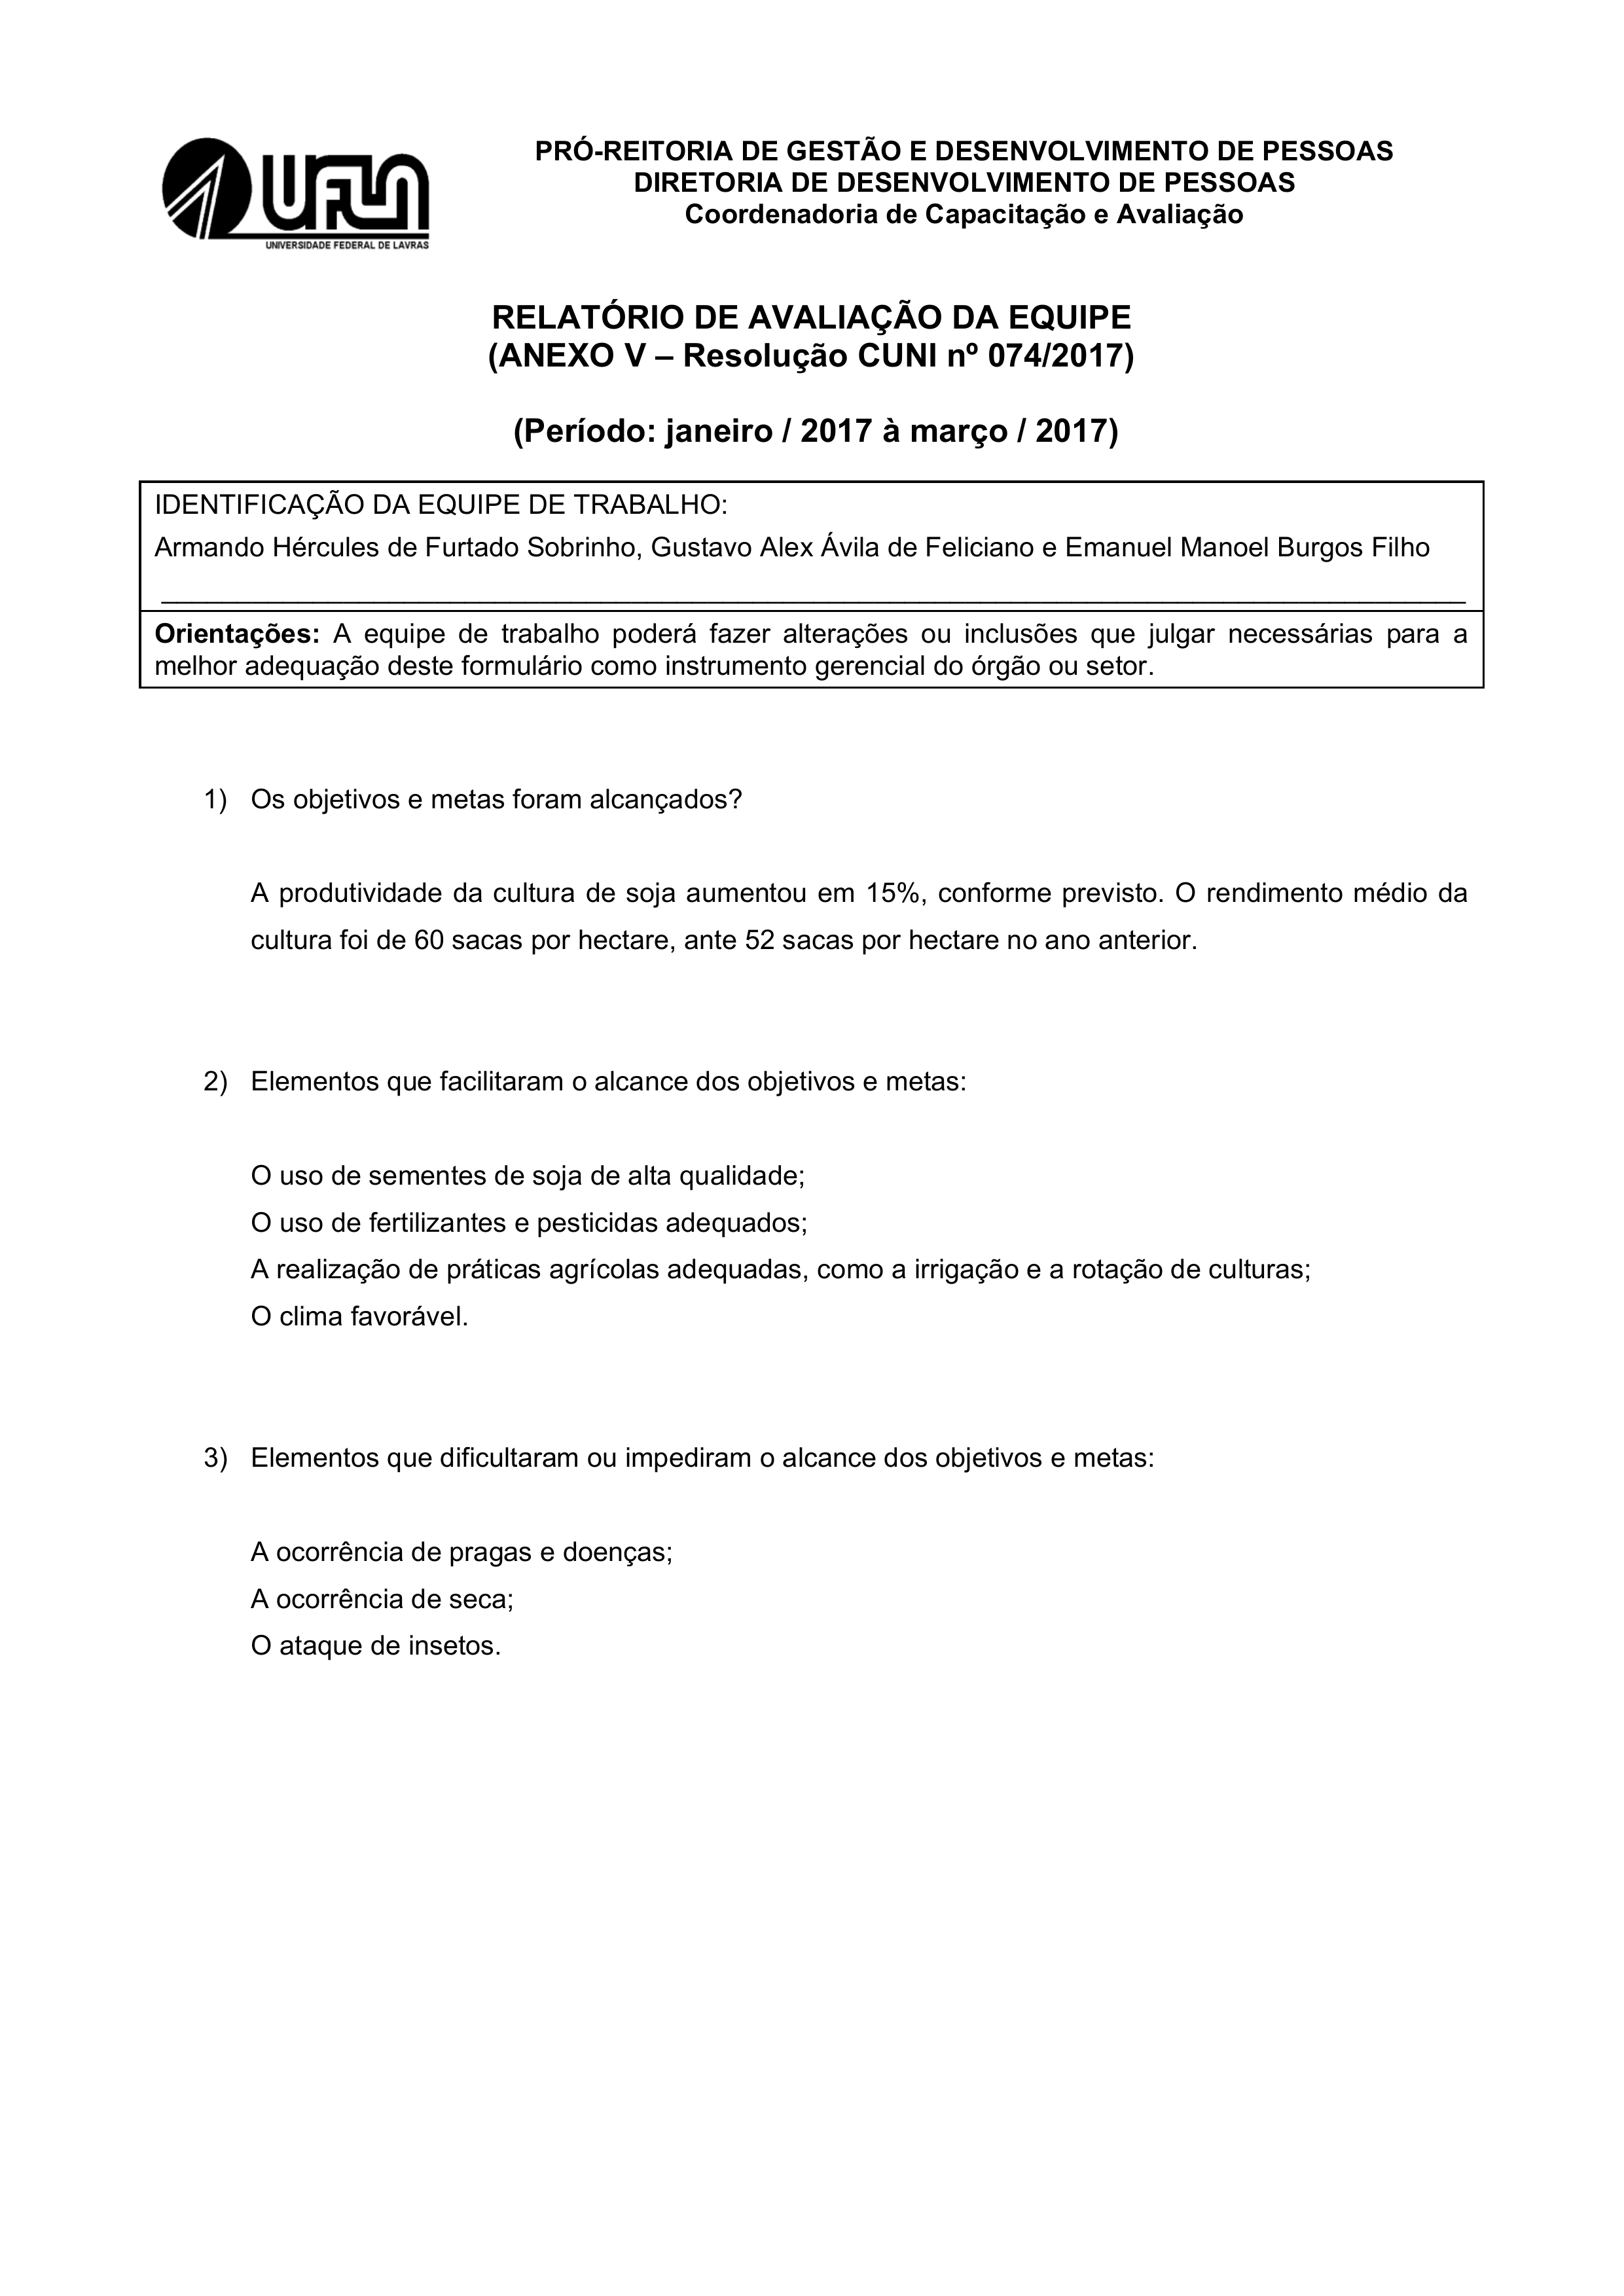
PRÓ-REITORIA DE GESTÃO E DESENVOLVIMENTO DE PESSOAS
UFLA
DIRETORIA DE DESENVOLVIMENTO DE PESSOAS
Coordenadoria de Capacitação e Avaliação
UNVERSIDADE FEDERAL DE LAVRAS
RELATÓRIO DE AVALIAÇÃO DA EQUIPE
(ANEXO V — Resolução CUNI nº 074/2017)
(
Período:
janeiro / 2017 à março / 2017
)
IDENTIFICAÇÃO DA EQUIPE DE TRABALHO:
Gustavo Alex Ávila de Feliciano
Armando Hércules de Furtado Sobrinho,
Emanuel Manoel Burgos Filho
e
Orientações: A equipe de trabalho podera fazer alterações ou inclusões que julgar necessárias para a melhor adequação deste formulário como instrumento gerencial do órgão ou setor.
1) Os objetivos e metas foram alcançados?
A produtividade da cultura de soja aumentou em 15%, conforme previsto. O rendimento médio da cultura foi de 60 sacas por hectare, ante 52 sacas por hectare no ano anterior.
2) Elementos que facilitaram o alcance dos objetivos e metas:
O uso de sementes de soja de alta qualidade;
O uso de fertilizantes e pesticidas adequados;
A realização de práticas agrícolas adequadas, como a irrigação e a rotação de culturas;
O clima favorável.
3) Elementos que dificultaram ou impediram o alcance dos objetivos e metas:
A ocorrência de pragas e doenças;
A ocorrência de seca;
O ataque de insetos.